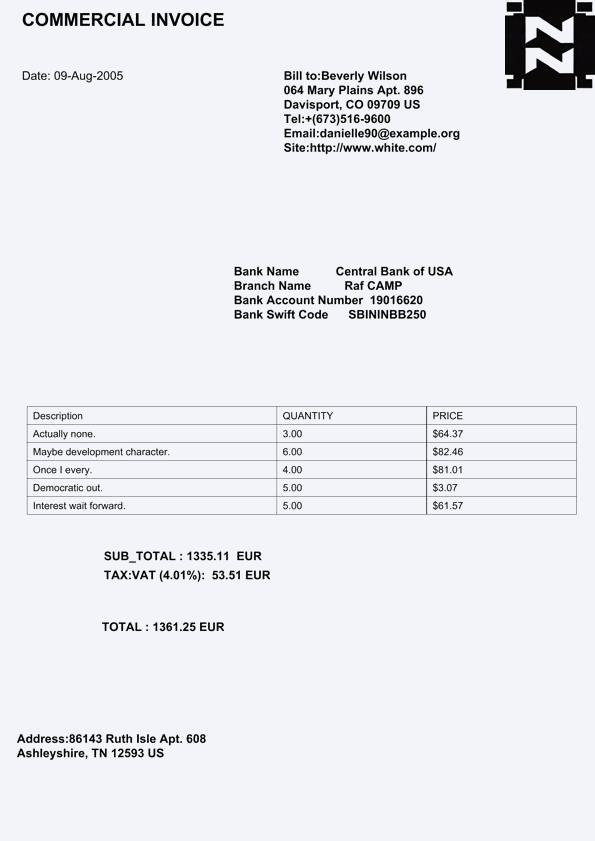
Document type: Invoice